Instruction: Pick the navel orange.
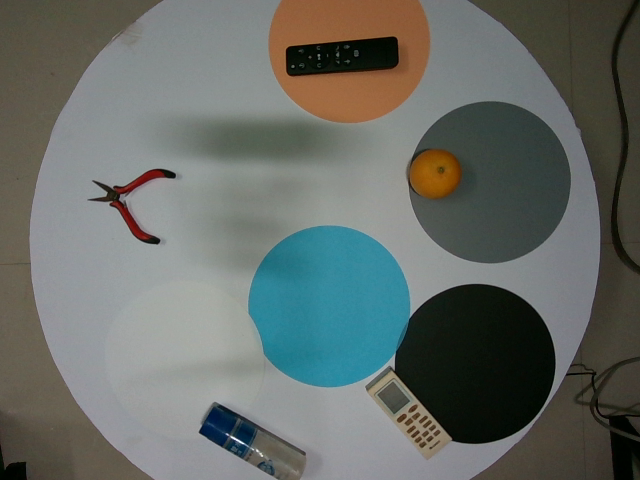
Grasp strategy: vertical